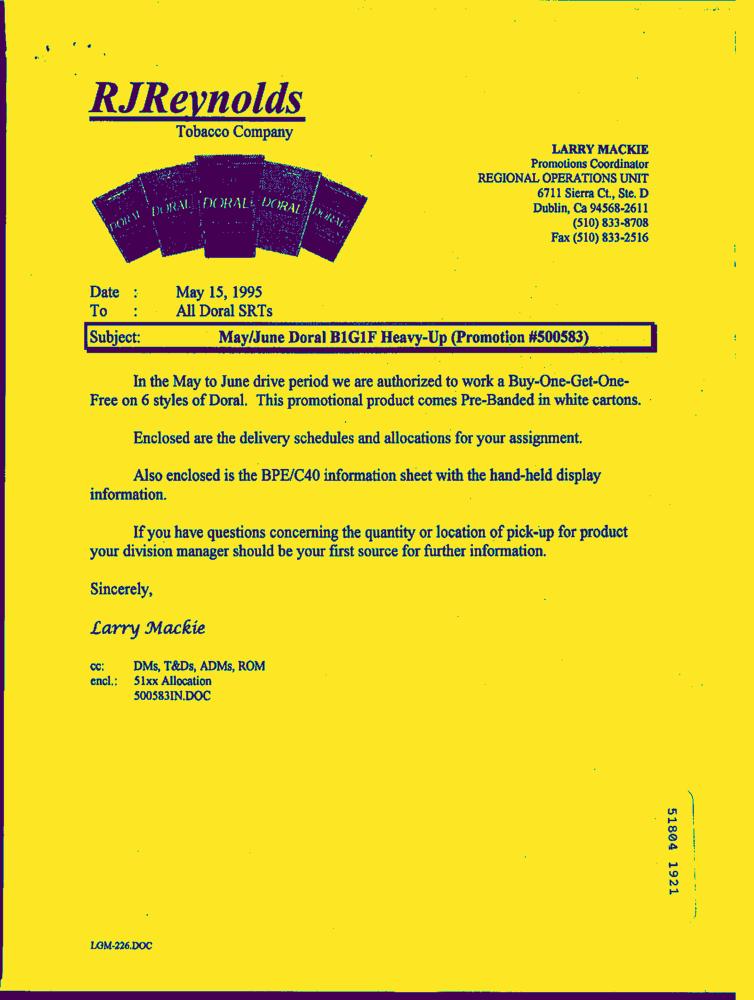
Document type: Letter-Doc